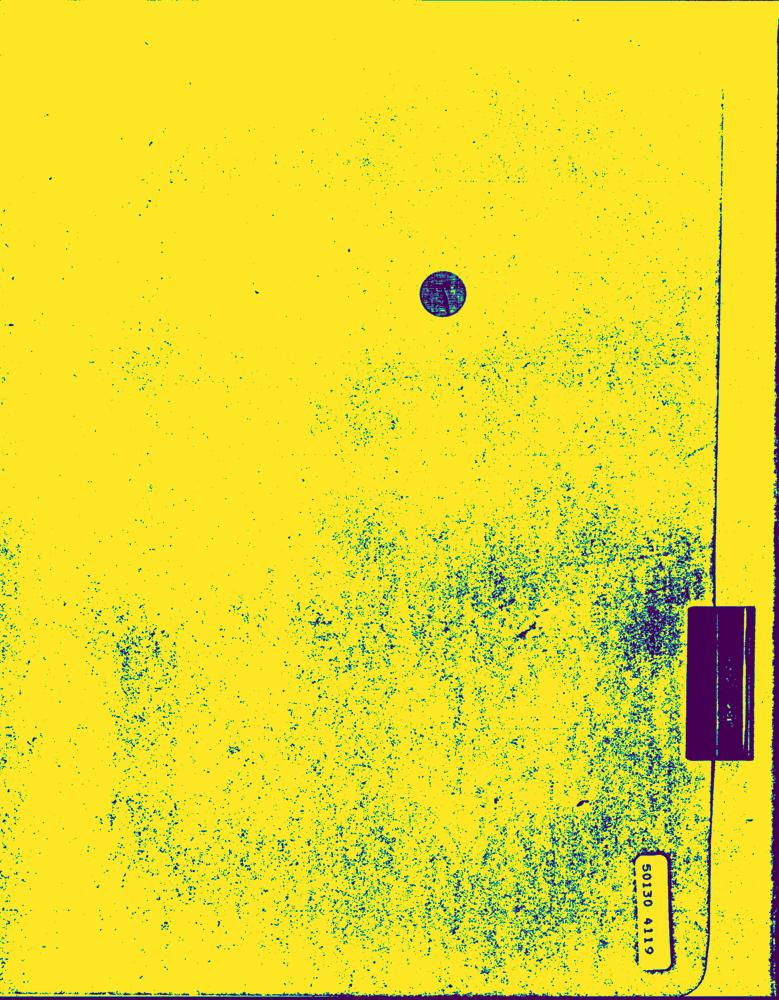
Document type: Letter-Doc